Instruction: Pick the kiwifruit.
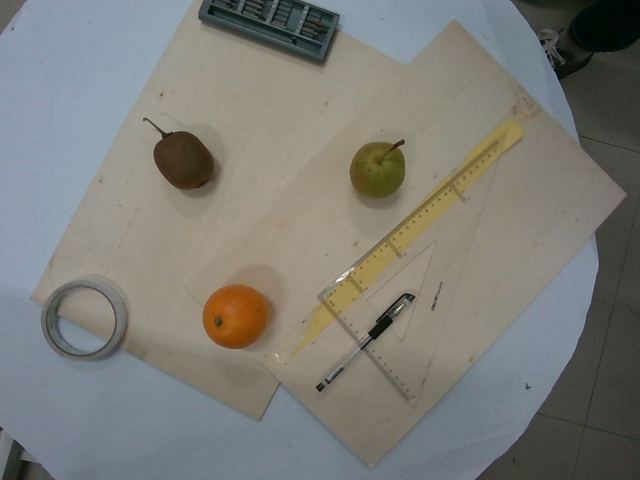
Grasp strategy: vertical